Question: What might the diagnosis be?
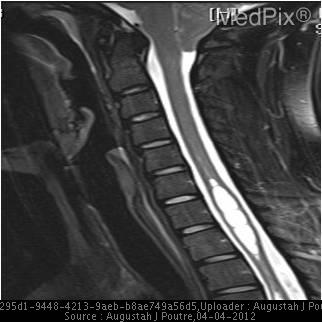
Answer: The possible diagnosis includes Cerebellar tonsillar herniation differential includes: space occupying lesions or mass effect within the posterior fossa and Chiarir II malformation.

Syrinx differential includes cord masses..